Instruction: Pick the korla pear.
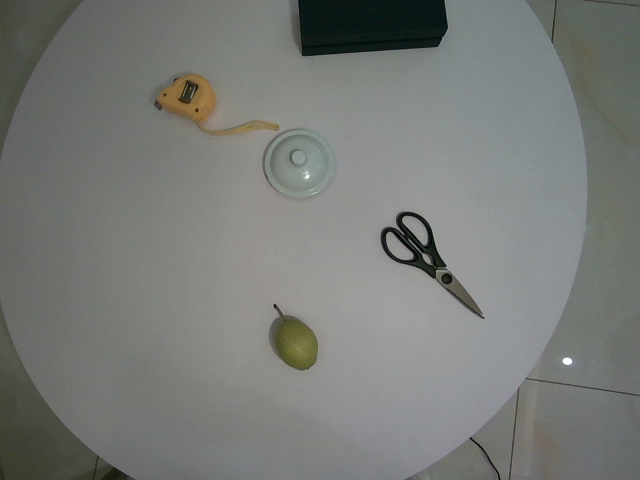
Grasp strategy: vertical